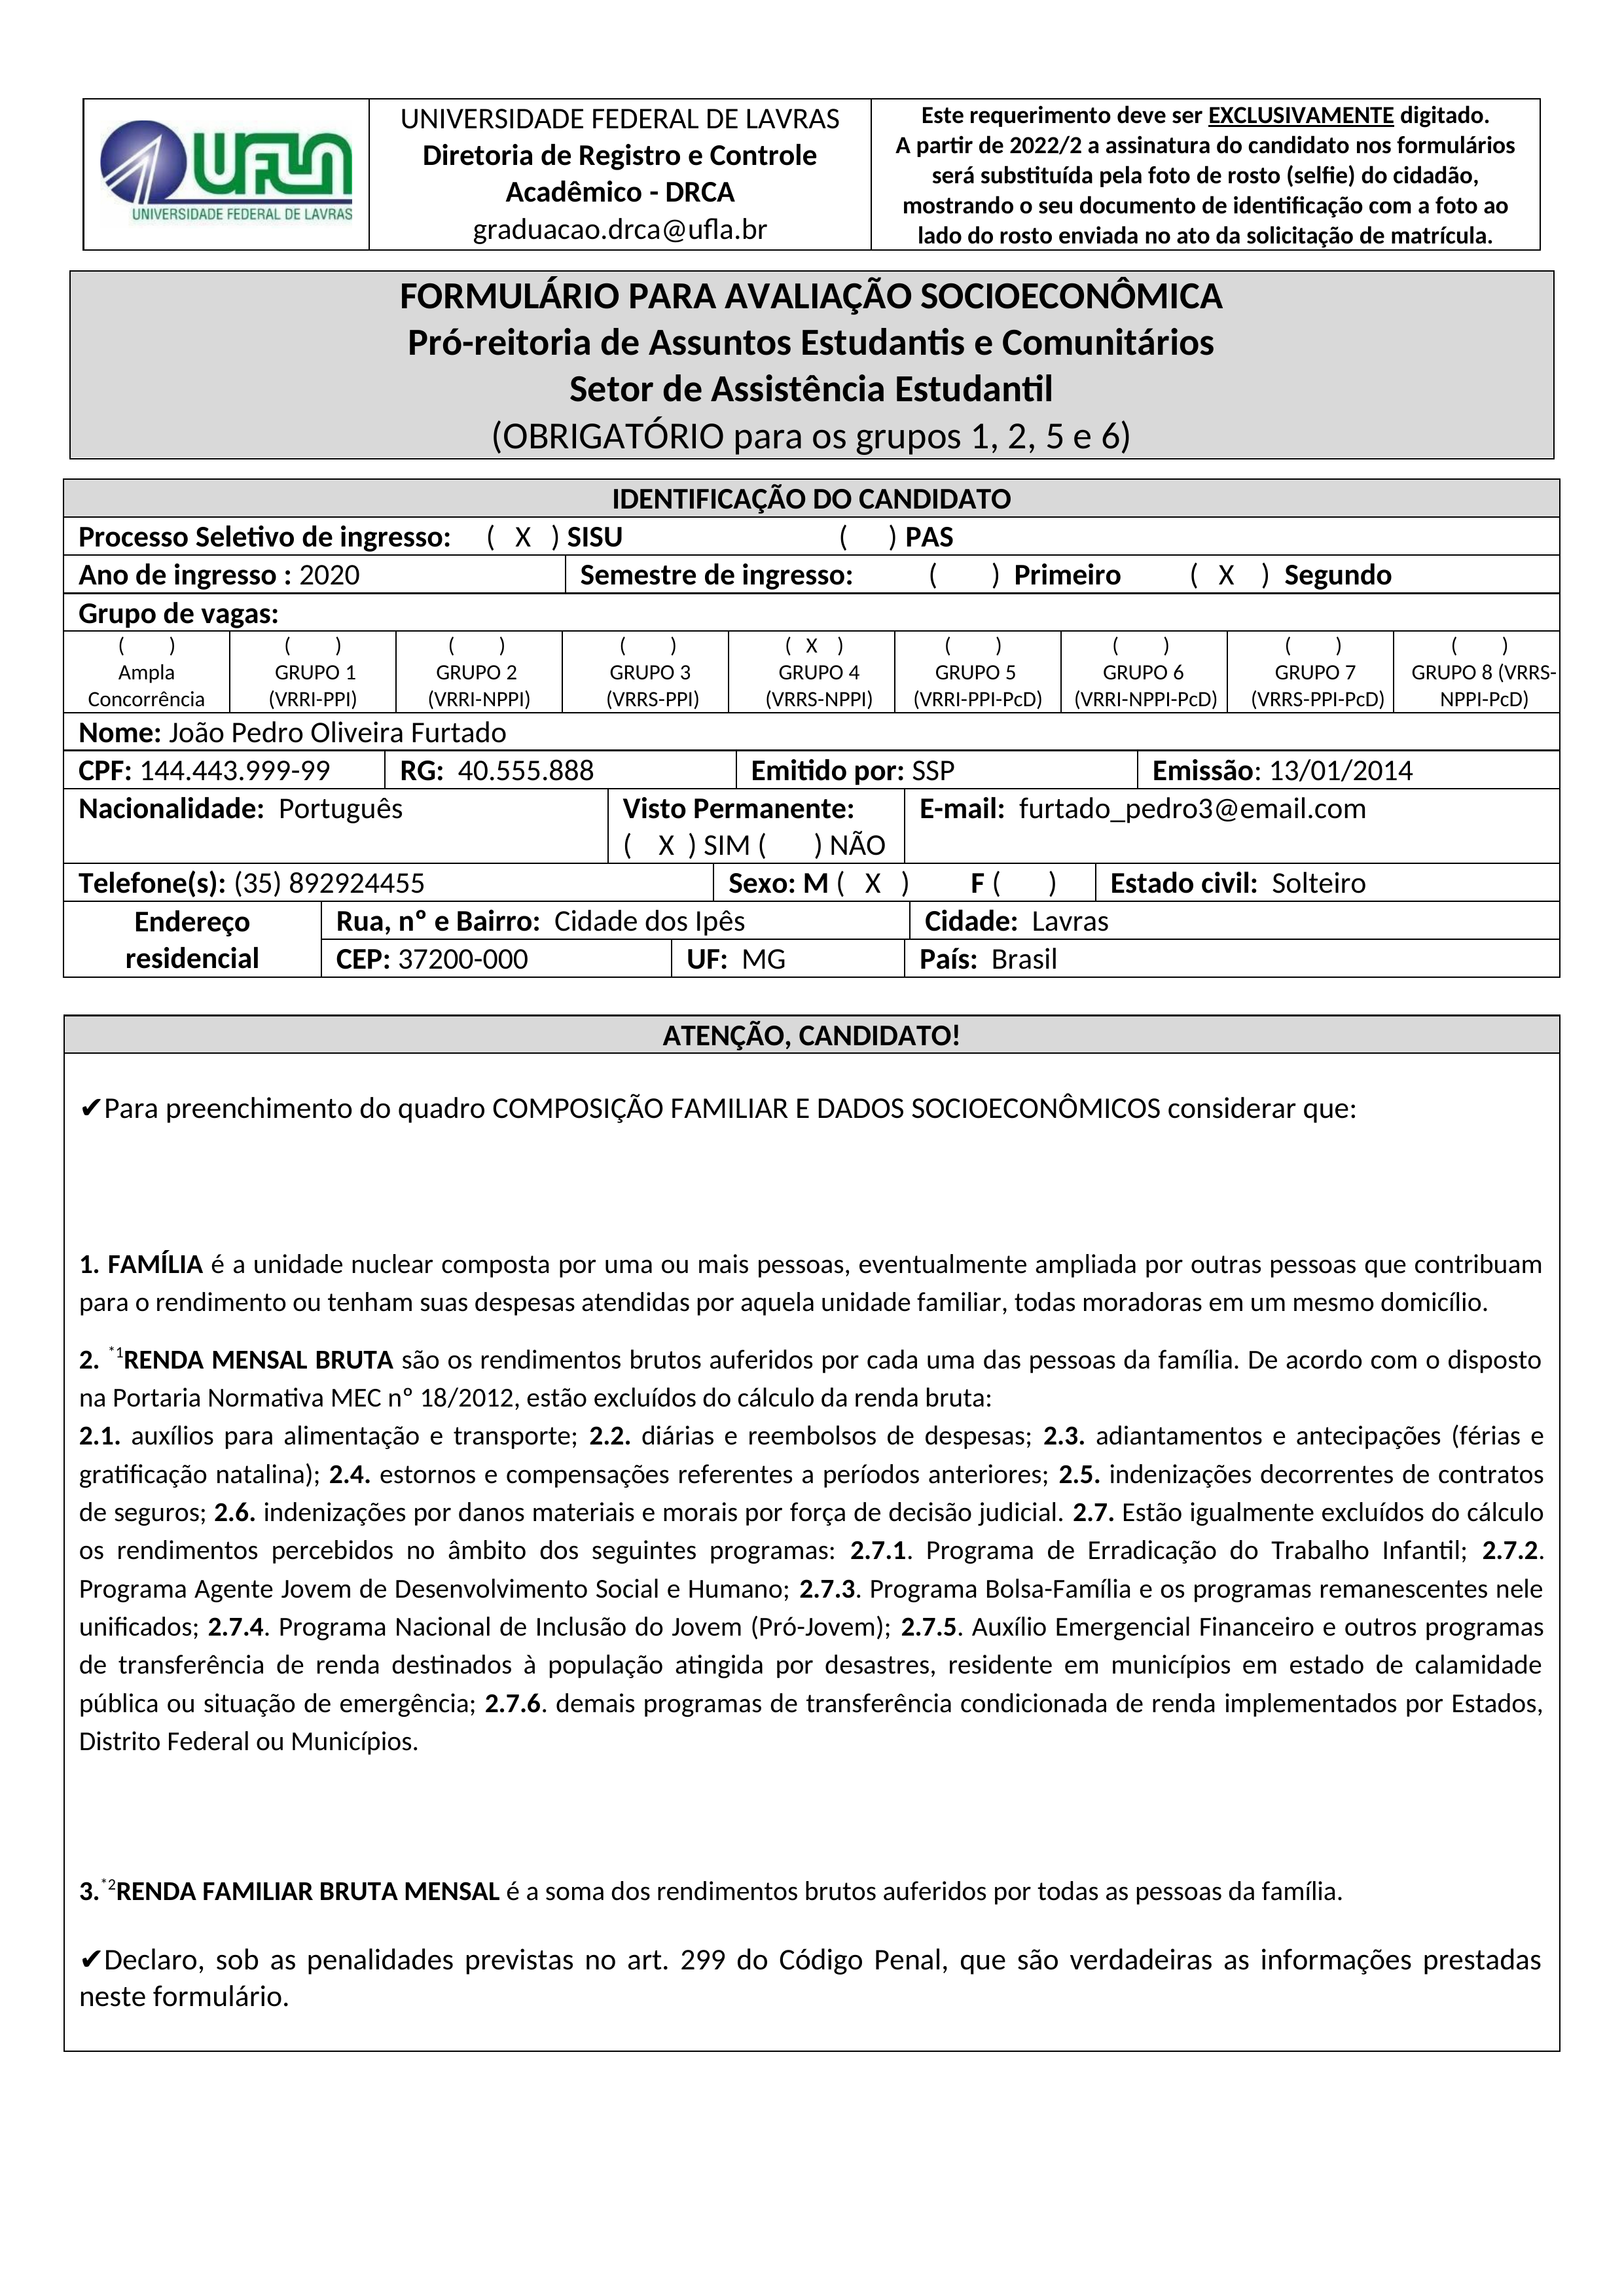
Este requerimento deve ser EXCLUSIVAMENTE digitado. A partir de 2022/2 a assinatura do candidato nos formulários será substituída pela foto de rosto (selfie) do cidadão, mostrando o seu documento de identificação com a foto ao lado do rosto enviada no ato da solicitação de matrícula.
UNIVERSIDADE FEDERAL DE LAVRAS
UFLA
Diretoria de Registro e Controle Acadêmico - DRCA
UNIVERSIDADE FEDERAL DE LAVRAS
graduacao.drca@ufla.br
FORMULÁRIO PARA AVALIAÇÃO SOCIOECONÔMICA
Pró-reitoria de Assuntos Estudantis e Comunitários
Setor de Assistência Estudantil
(OBRIGATÓRIO para os grupos 1, 2, 5 e 6)
IDENTIFICAÇÃO DO CANDIDATO
Processo Seletivo de ingresso:
() PAS
SISU
(X)
Ano de ingresso :
2020
Semestre de ingresso:
() Primeiro
Segundo
(X)
Grupo de vagas:
() Ampla Concorrência
() GRUPO 1 (VRRI-PPI)
() GRUPO 2 (VRRI-NPPI)
() GRUPO 3 (VRRS-PPI)
() GRUPO 5 (VRRI-PPI-PcD)
() GRUPO 6 (VRRI-NPPI-PcD)
() GRUPO 7 (VRRS-PPI-PcD)
() GRUPO 8 (VRRS- NPPI-PcD)
GRUPO 4 (VRRS-NPPI)
(x)
Nome:
João Pedro Oliveira Furtado
Emitido por:
SSP
Emissão:
13/01/2014
CPF:
144.443.999-99
RG:
40.555.888
Nacionalidade:
Português
Visto Permanente:
() NÃO
SIM
(X)
E-mail:
furtado_pedro3@email.com
Telefone(s):
(35) 892924455
Estado civil:
Solteiro
Sexo:
F ()
M
(X)
Endereço residencial
Rua, nº e Bairro:
Cidade dos Ipês
Cidade:
Lavras
País:
Brasil
CEP:
37200-000
UF:
MG
ATENÇÃO, CANDIDATO!
Para preenchimento do quadro COMPOSIÇÃO FAMILIAR E DADOS SOCIOECONÔMICOS considerar que:
1. FAMÍLIA é a unidade nuclear composta por uma ou mais pessoas, eventualmente ampliada por outras pessoas que contribuam para o rendimento ou tenham suas despesas atendidas por aquela unidade familiar, todas moradoras em um mesmo domicílio.
2. “RENDA MENSAL BRUTA são os rendimentos brutos auferidos por cada uma das pessoas da família. De acordo com o disposto na Portaria Normativa MEC nº 18/2012, estão excluídos do cálculo da renda bruta: 2.1. auxílios para alimentação e transporte; 2.2. diárias e reembolsos de despesas; 2.3. adiantamentos e antecipações (férias e gratificação natalina); 2.4. estornos e compensações referentes a períodos anteriores; 2.5. indenizações decorrentes de contratos de seguros; 2.6. indenizações por danos materiais e morais por força de decisão judicial. 2.7. Estão igualmente excluídos do cálculo os rendimentos percebidos no âmbito dos seguintes programas: 2.7.1. Programa de Erradicação do Trabalho Infantil; 2.7.2. Programa Agente Jovem de Desenvolvimento Social e Humano; 2.7.3. Programa Bolsa-Família e os programas remanescentes nele unificados; 2.7.4. Programa Nacional de Inclusão do Jovem (Pró-Jovem); 2.7.5. Auxílio Emergencial Financeiro e outros programas de transferência de renda destinados à população atingida por desastres, residente em municípios em estado de calamidade pública ou situação de emergência; 2.7.6. demais programas de transferência condicionada de renda implementados por Estados, Distrito Federal ou Municípios.
3. 2RENDA FAMILIAR BRUTA MENSAL é a soma dos rendimentos brutos auferidos por todas as pessoas da família.
Y Declaro, sob as penalidades previstas no art. 299 do Código Penal, que são verdadeiras as informações prestadas neste formulário.